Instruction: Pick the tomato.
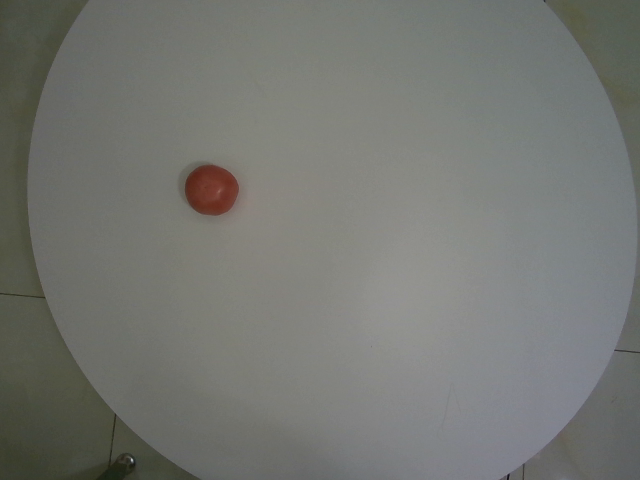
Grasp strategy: vertical